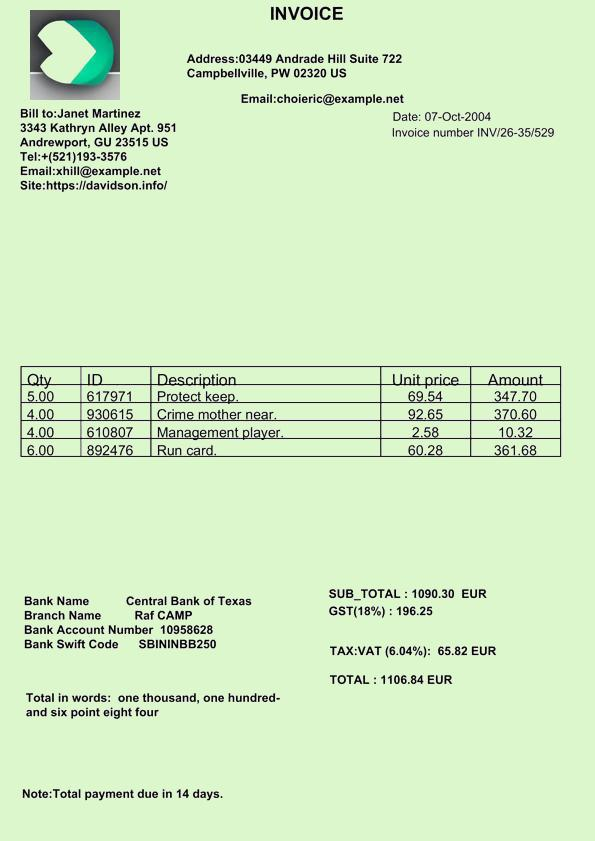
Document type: Invoice